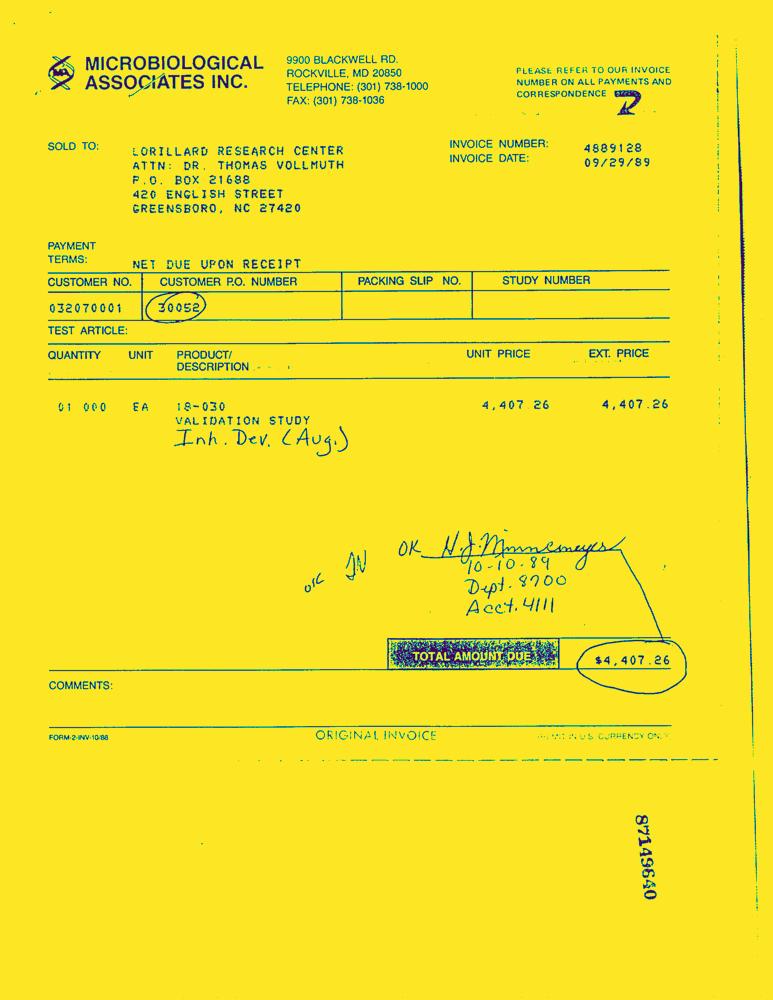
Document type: Invoice-Doc